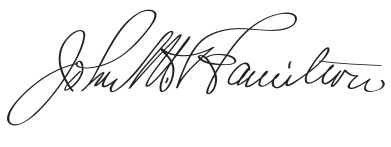
Signature of: john marshall hamilton